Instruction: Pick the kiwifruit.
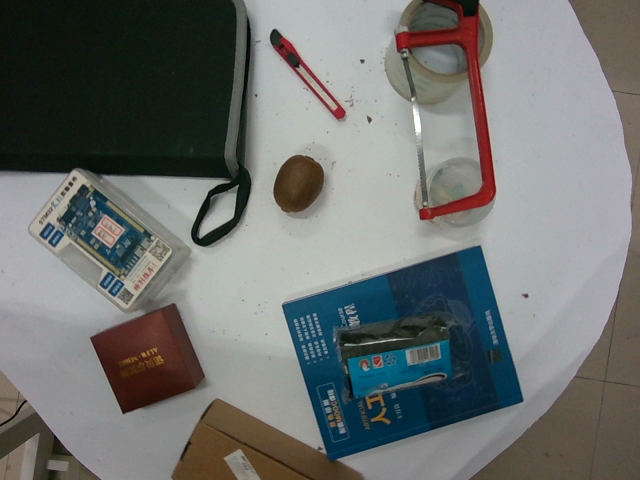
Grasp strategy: vertical